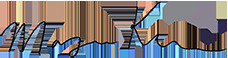
Signature of: maryam khan